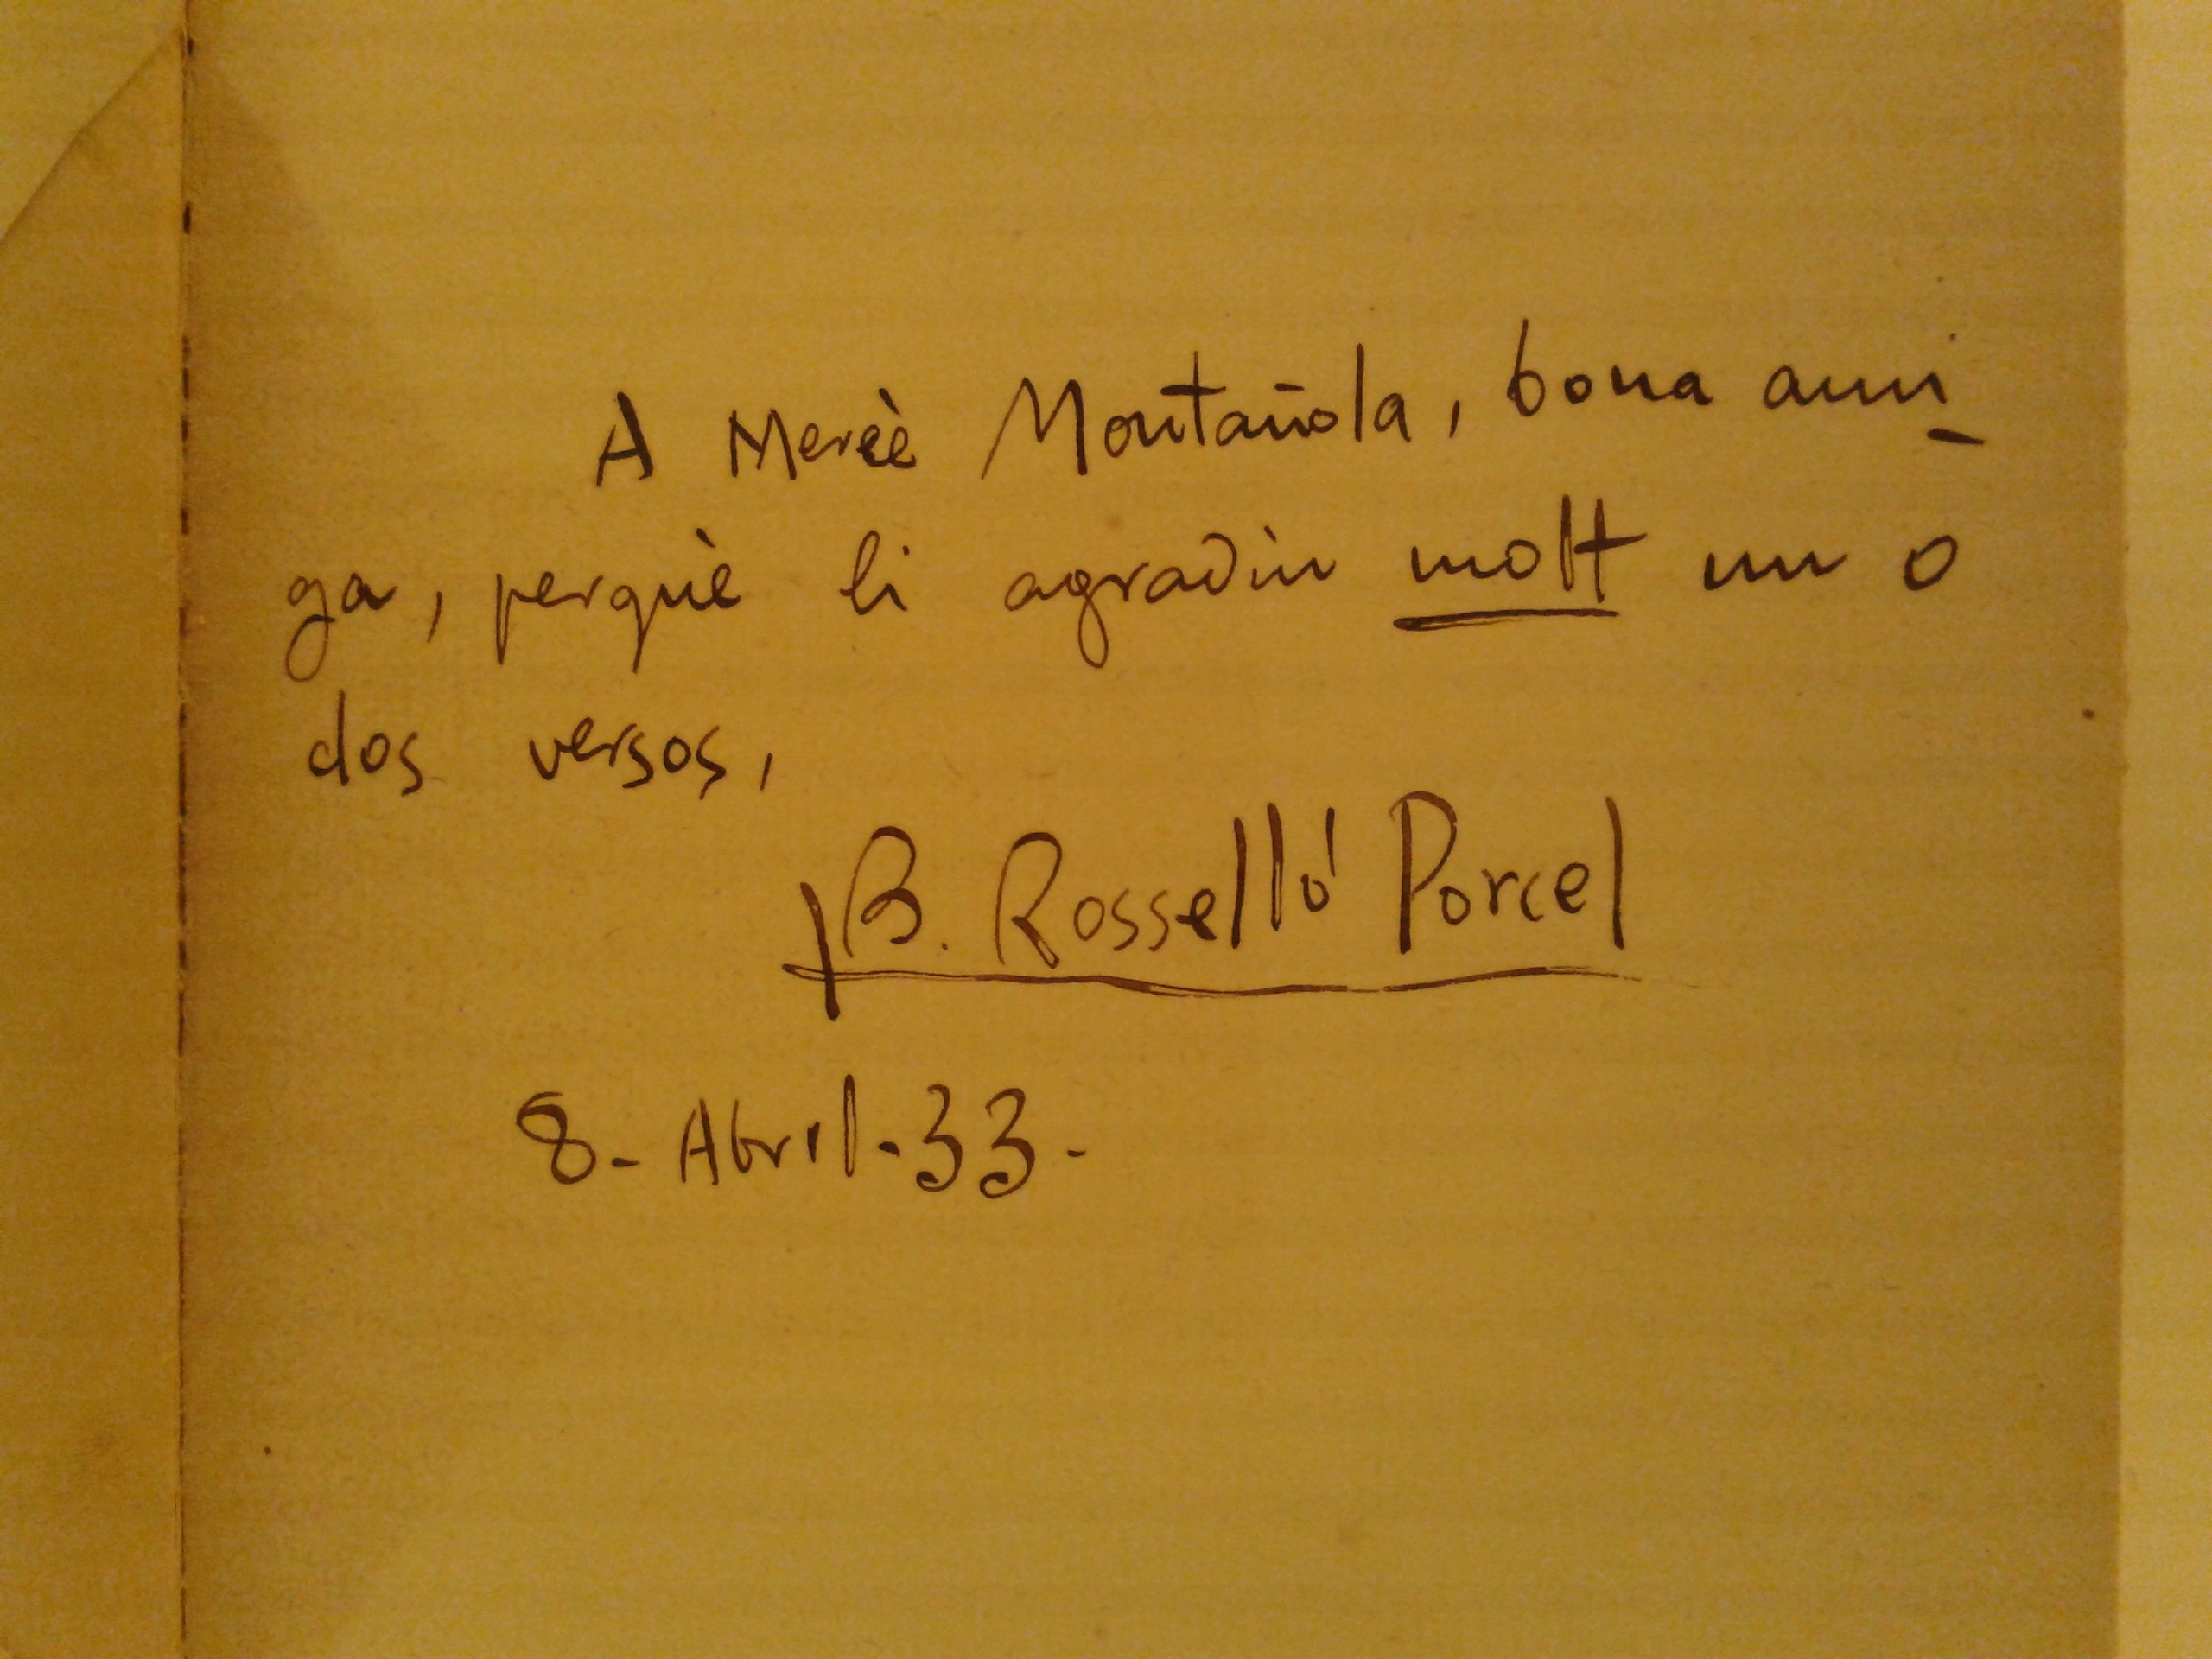
Signature of: bartomeu rosselló pòrcel